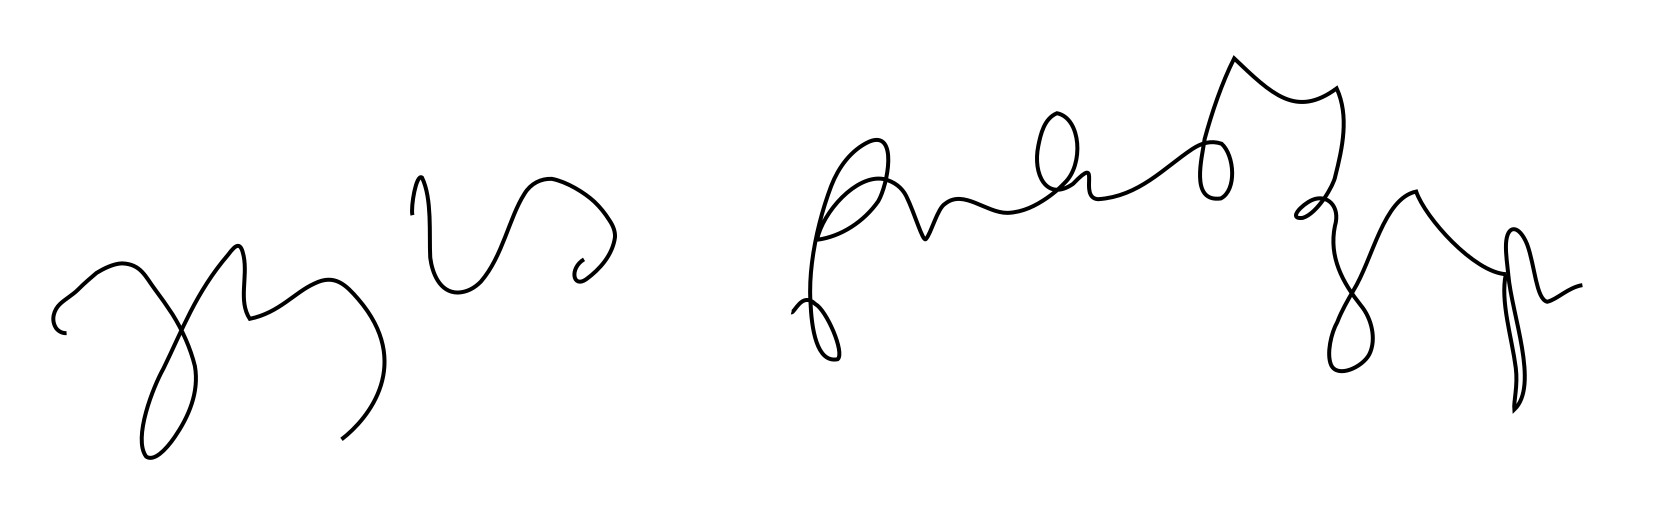
Signature of: guram dochanashvili